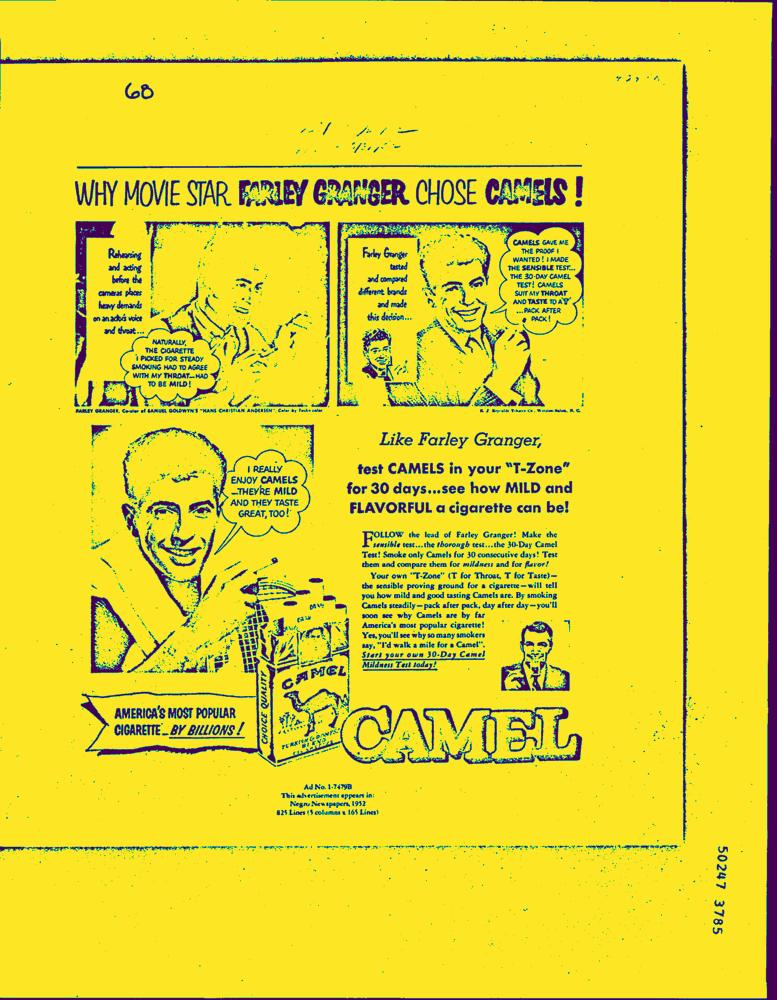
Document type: AD